Question: What is the total amount of taxes owed as per the document?
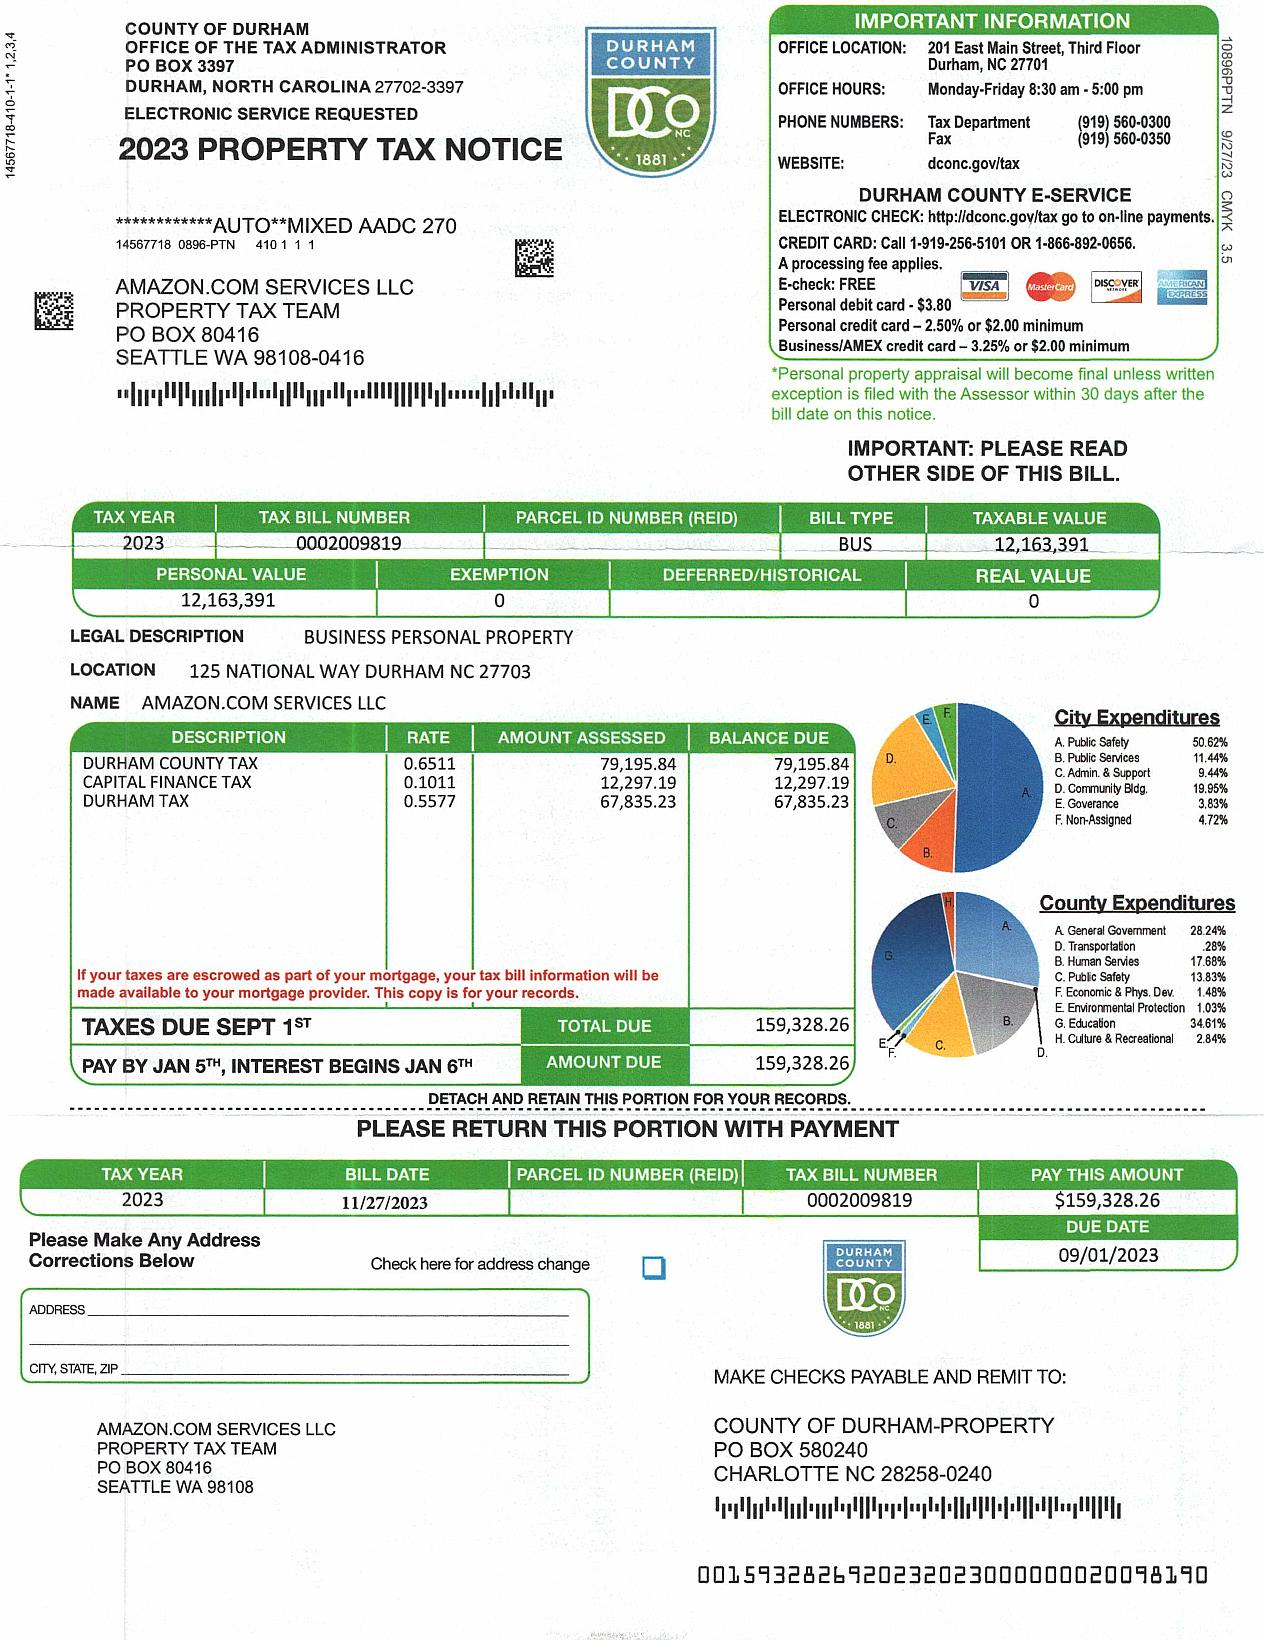
Answer: "159,328.26"